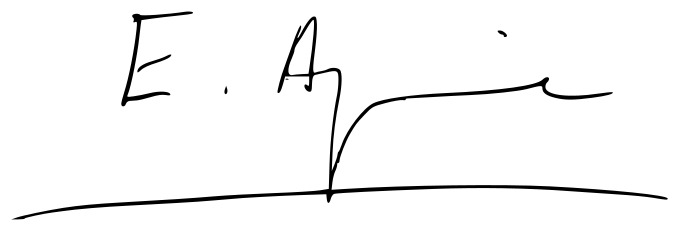
Signature of: esperanza aguirre